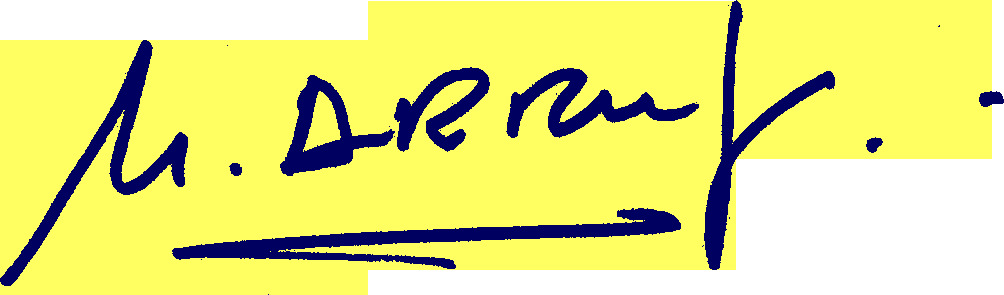
Signature of: mustafa arruf